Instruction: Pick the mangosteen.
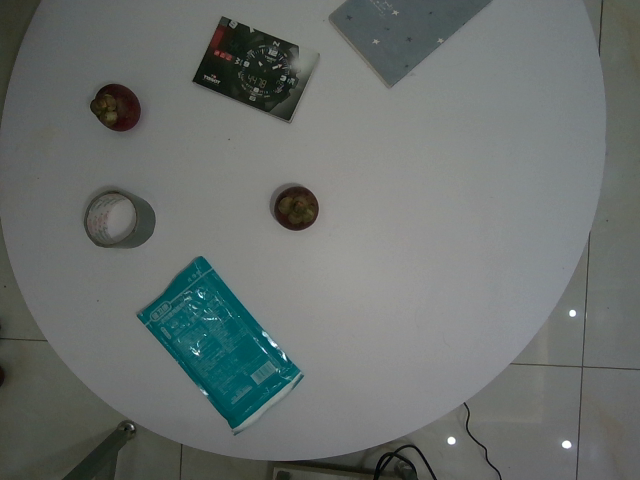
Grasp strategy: vertical